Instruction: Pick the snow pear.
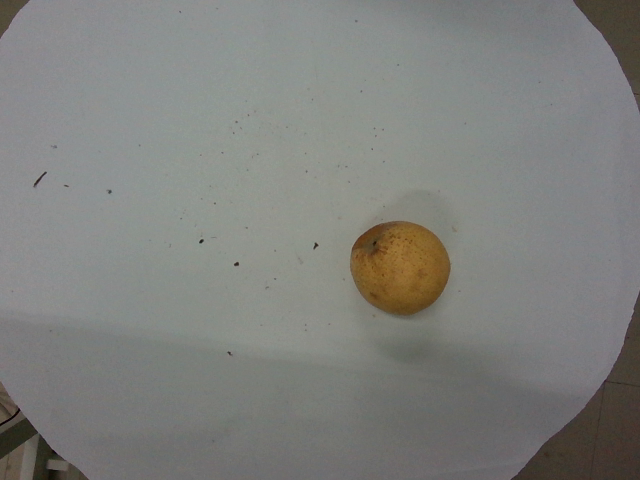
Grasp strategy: vertical